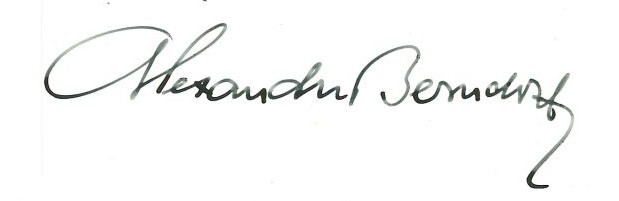
Signature of: alexandr berndorf